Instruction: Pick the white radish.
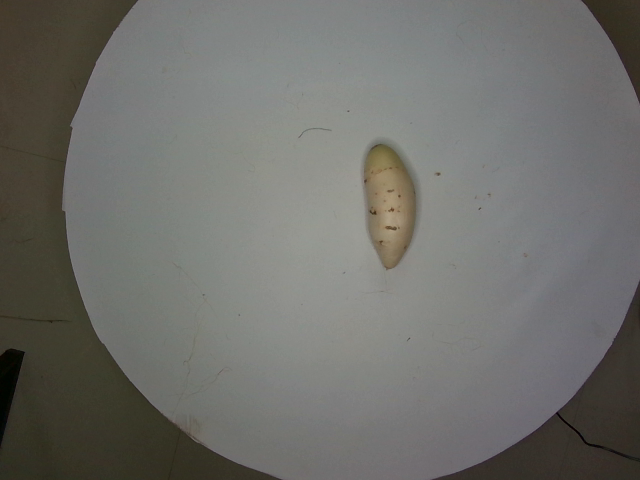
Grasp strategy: vertical